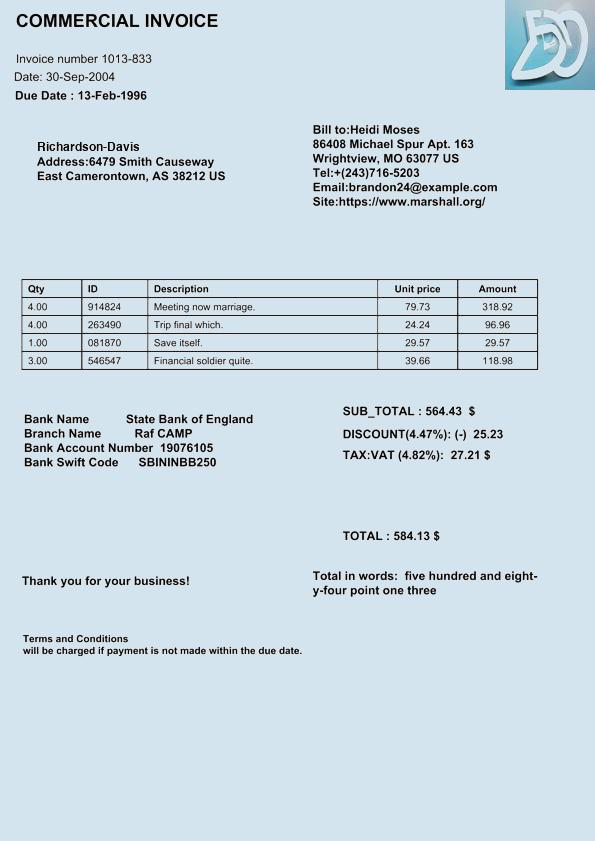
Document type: Invoice